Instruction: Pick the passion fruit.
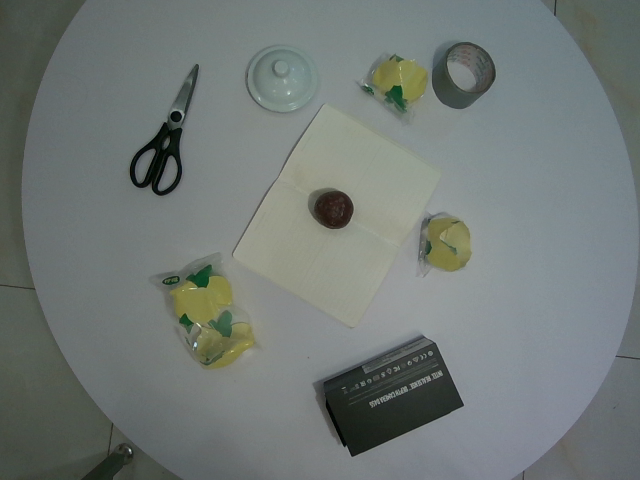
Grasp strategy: vertical